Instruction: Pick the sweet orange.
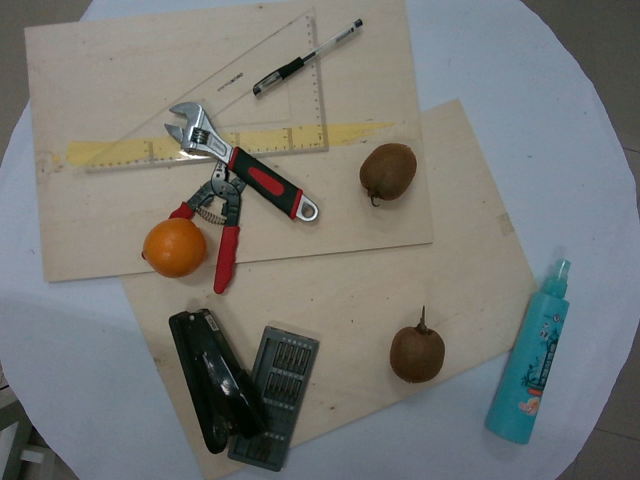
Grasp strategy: vertical